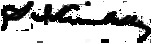
Signature of: sumner increase kimball